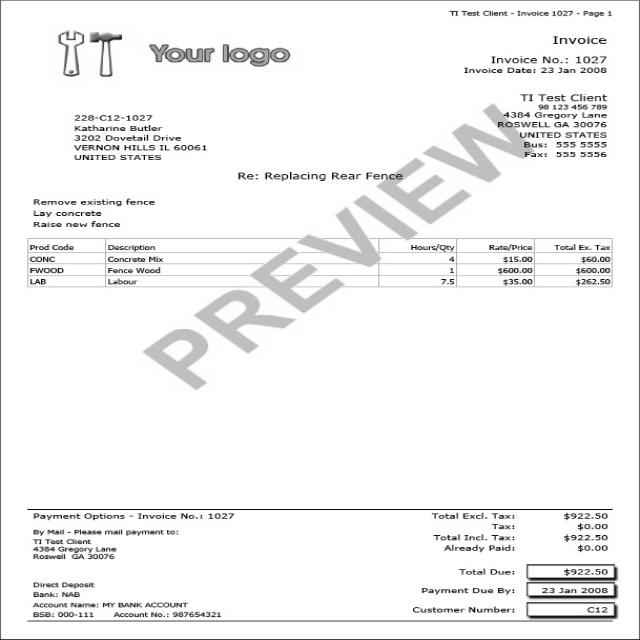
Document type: Invoice